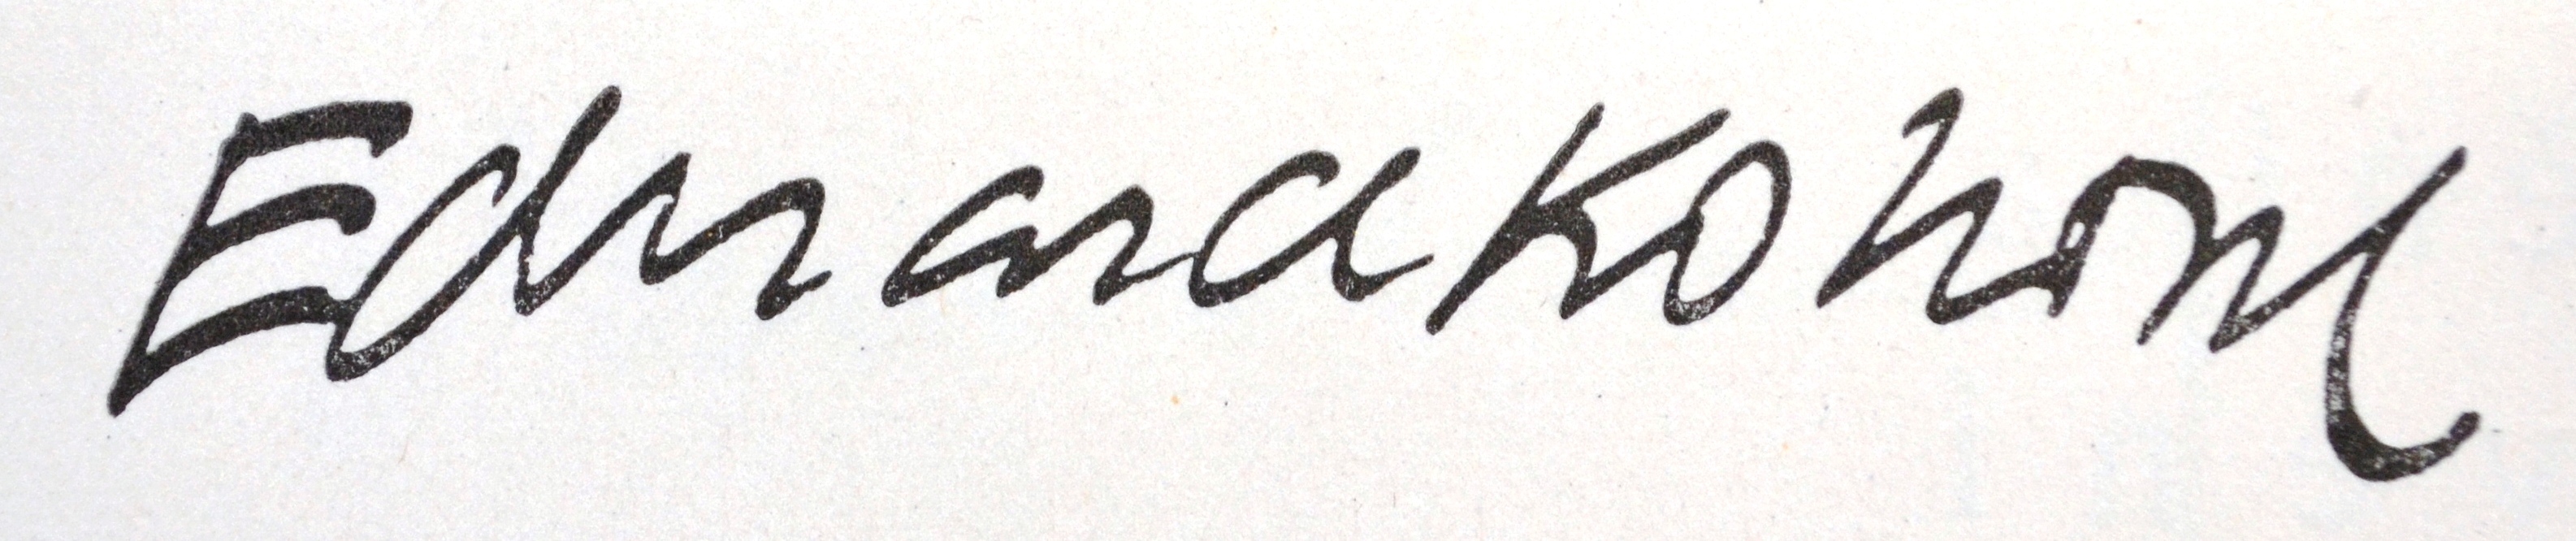
Signature of: eduard kohout